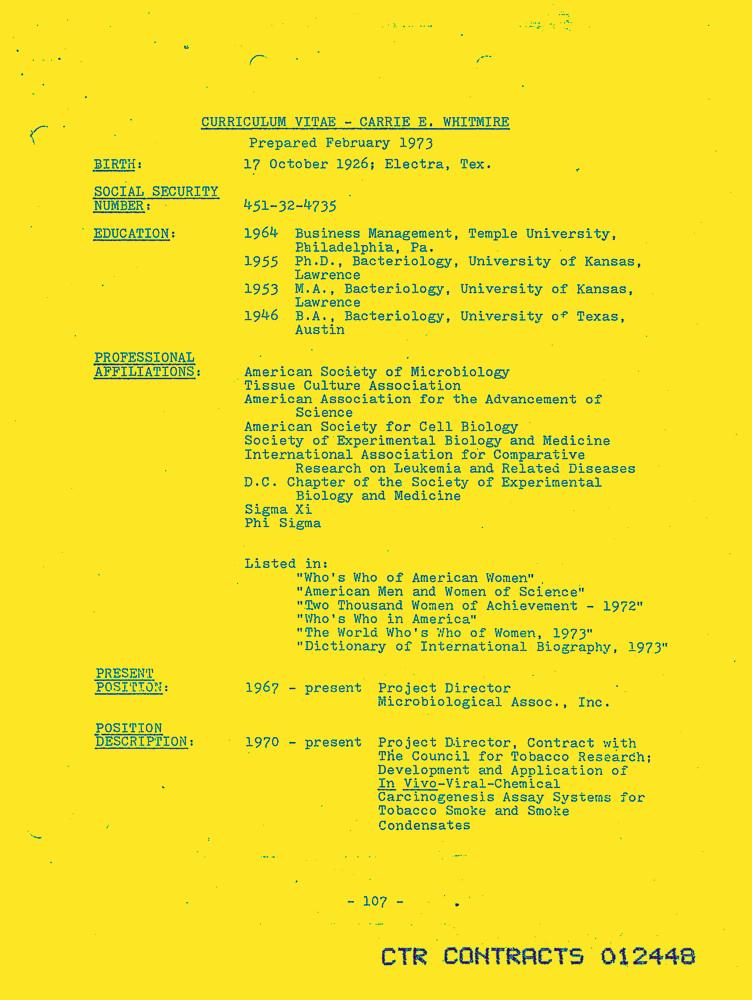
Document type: Resume-Doc